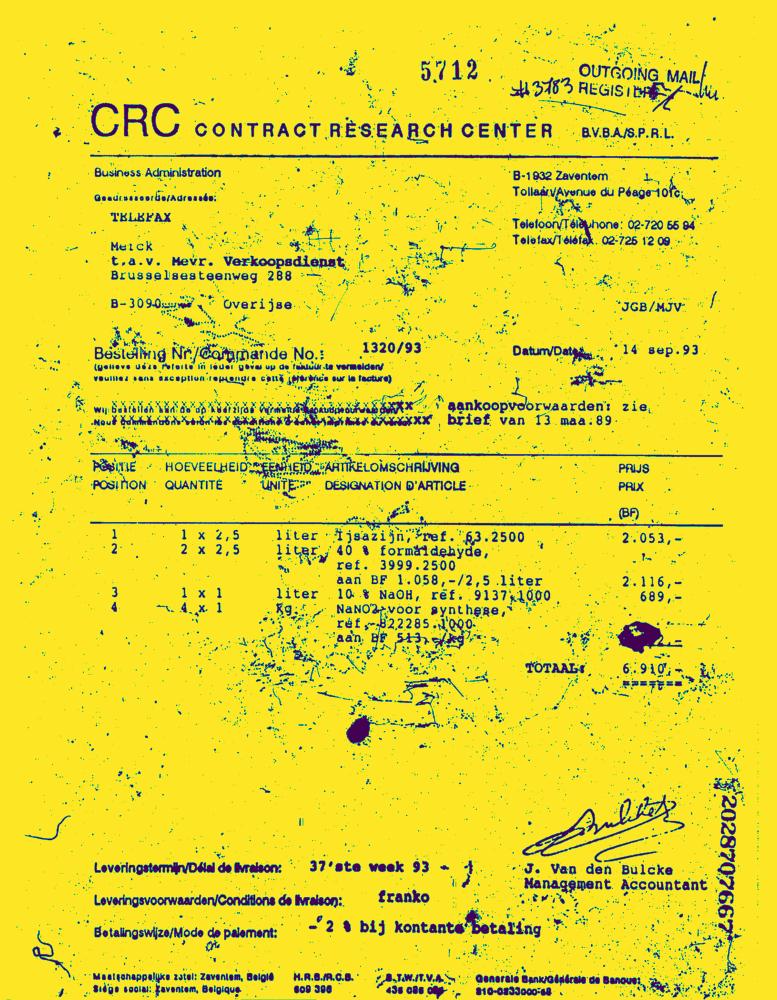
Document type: Invoice-Doc